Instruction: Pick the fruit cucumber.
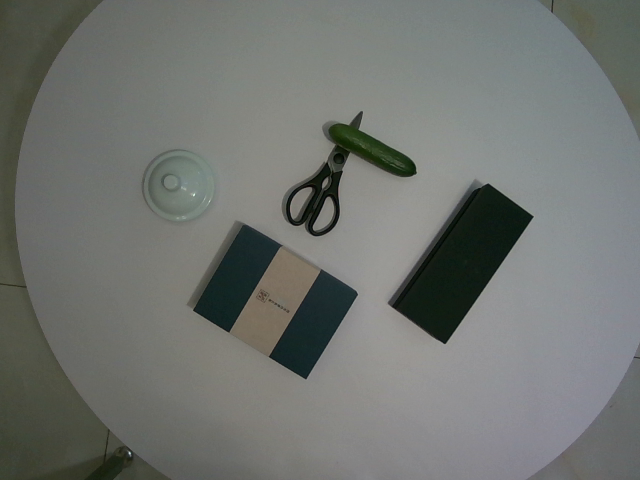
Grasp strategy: vertical